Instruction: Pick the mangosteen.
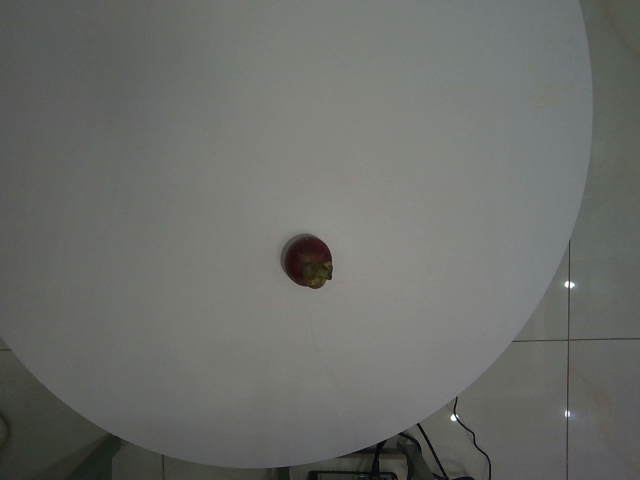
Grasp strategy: vertical